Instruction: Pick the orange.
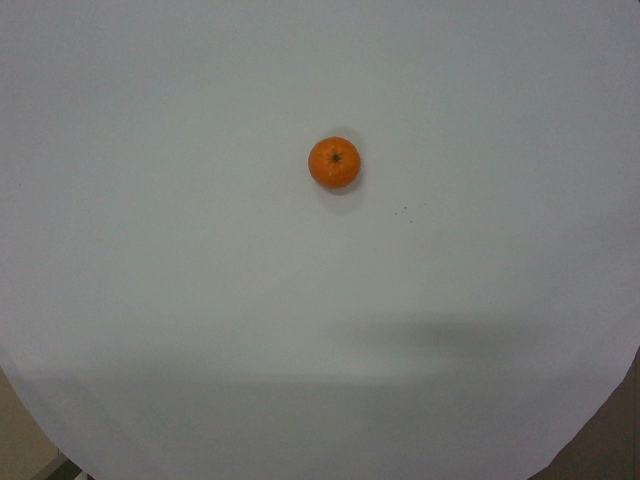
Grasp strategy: vertical